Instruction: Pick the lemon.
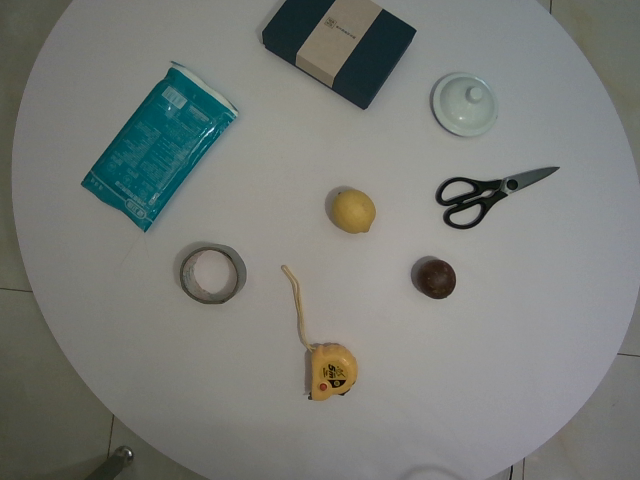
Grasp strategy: vertical